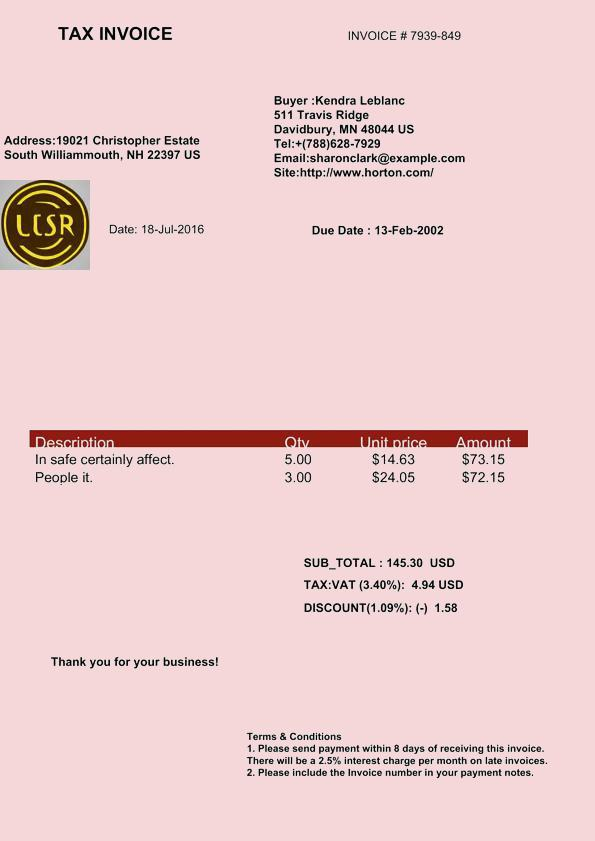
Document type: Invoice